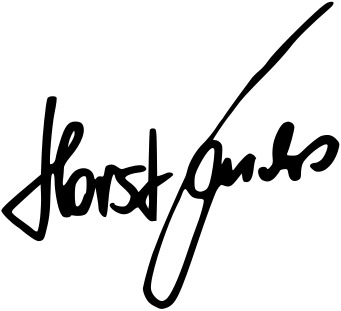
Signature of: horst fuchs